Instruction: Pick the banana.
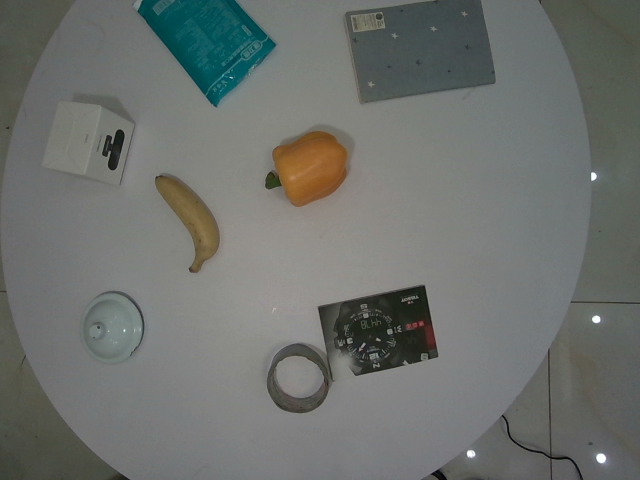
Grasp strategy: vertical